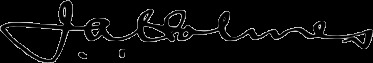
Signature of: joseph austin holmes